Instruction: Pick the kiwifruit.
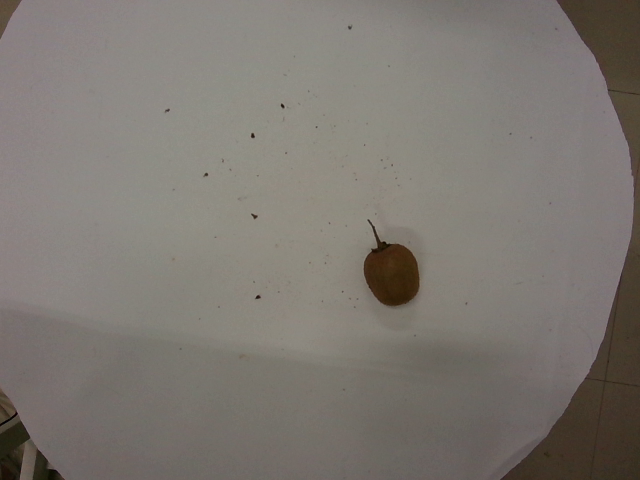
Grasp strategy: vertical